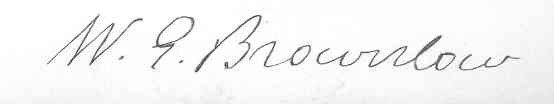
Signature of: parson brownlow